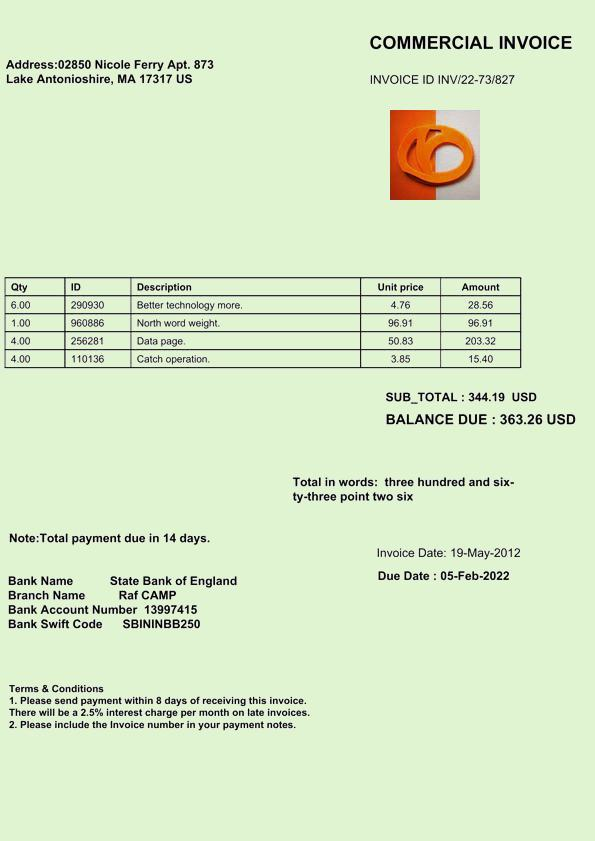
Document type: Invoice